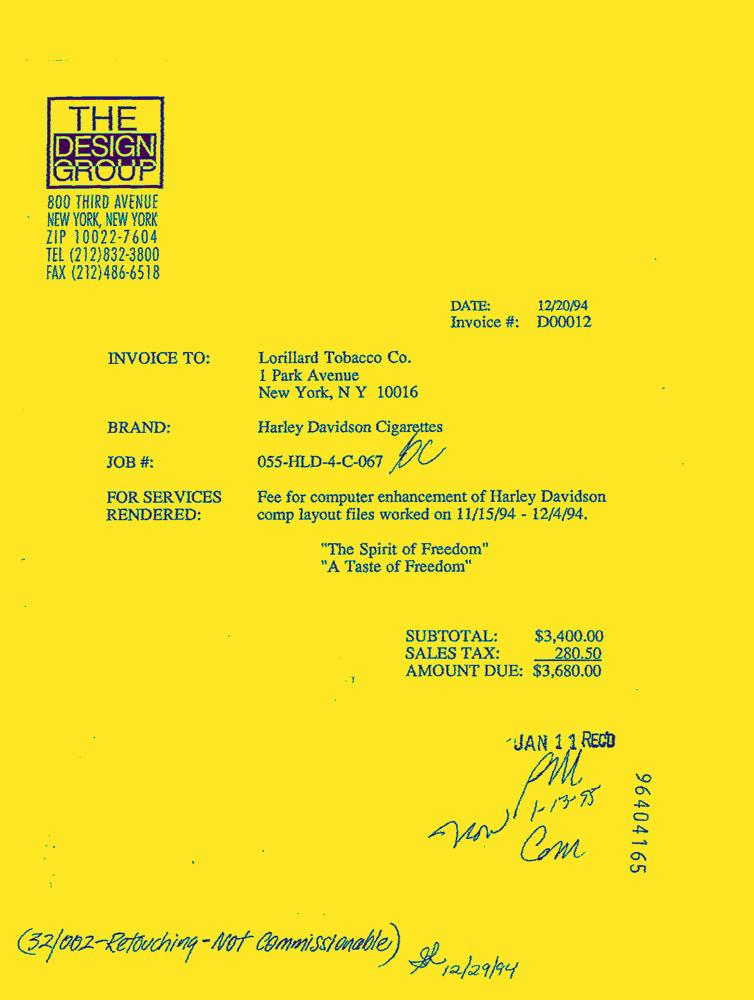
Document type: Invoice-Doc